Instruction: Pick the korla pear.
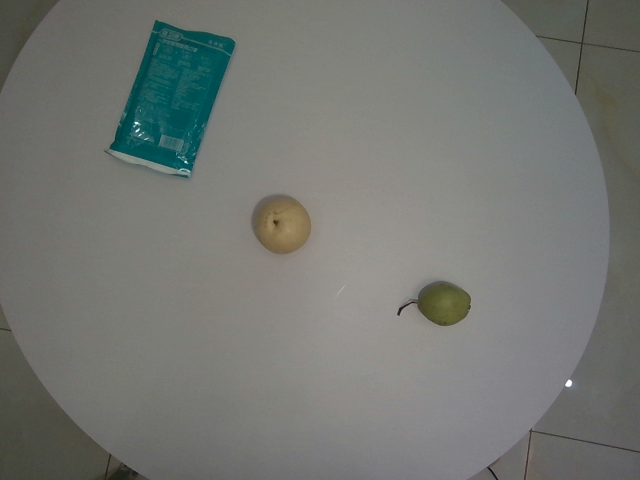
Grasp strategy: vertical